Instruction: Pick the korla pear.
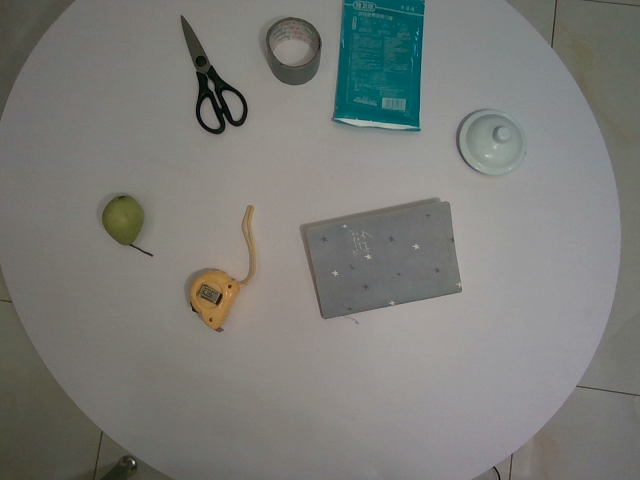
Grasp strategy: vertical